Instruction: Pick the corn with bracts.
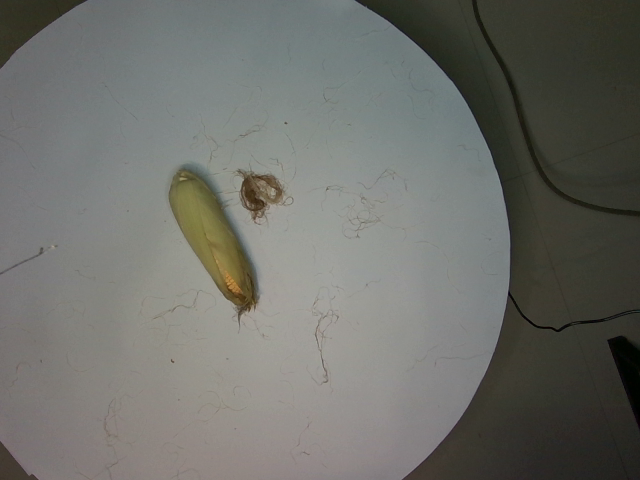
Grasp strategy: vertical